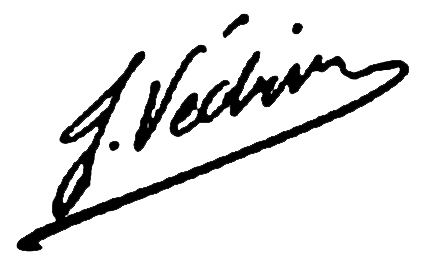
Signature of: jules védrines